Question: What is the suspected problem?
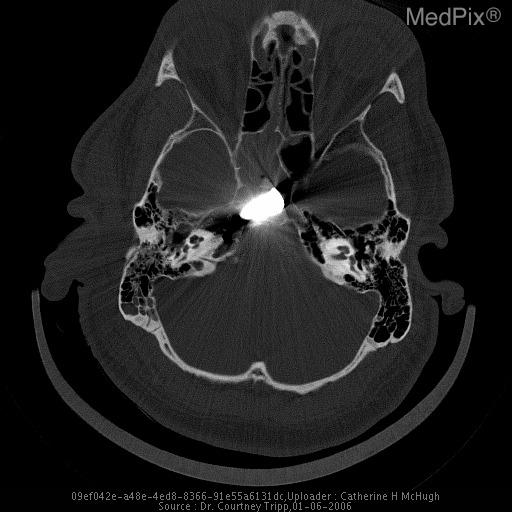
Answer: The findings suggest Metallic fragments from projectile in right temporal bone demonstrating ballistic tract. The bullet entered the external auditory canal, penetrated the petrous portion of the temporal bone, and stopped in the clivus.

The bullet appears to have tumbled from when it entered the EAM to lodging into the clivus.. Bullet seen in the clivus, with 180 degree tumbling (distal tapering pointing toward entrance wound).. The patient might have a history of A male soldier was shot in the right shoulder while on security detail in Iraq..